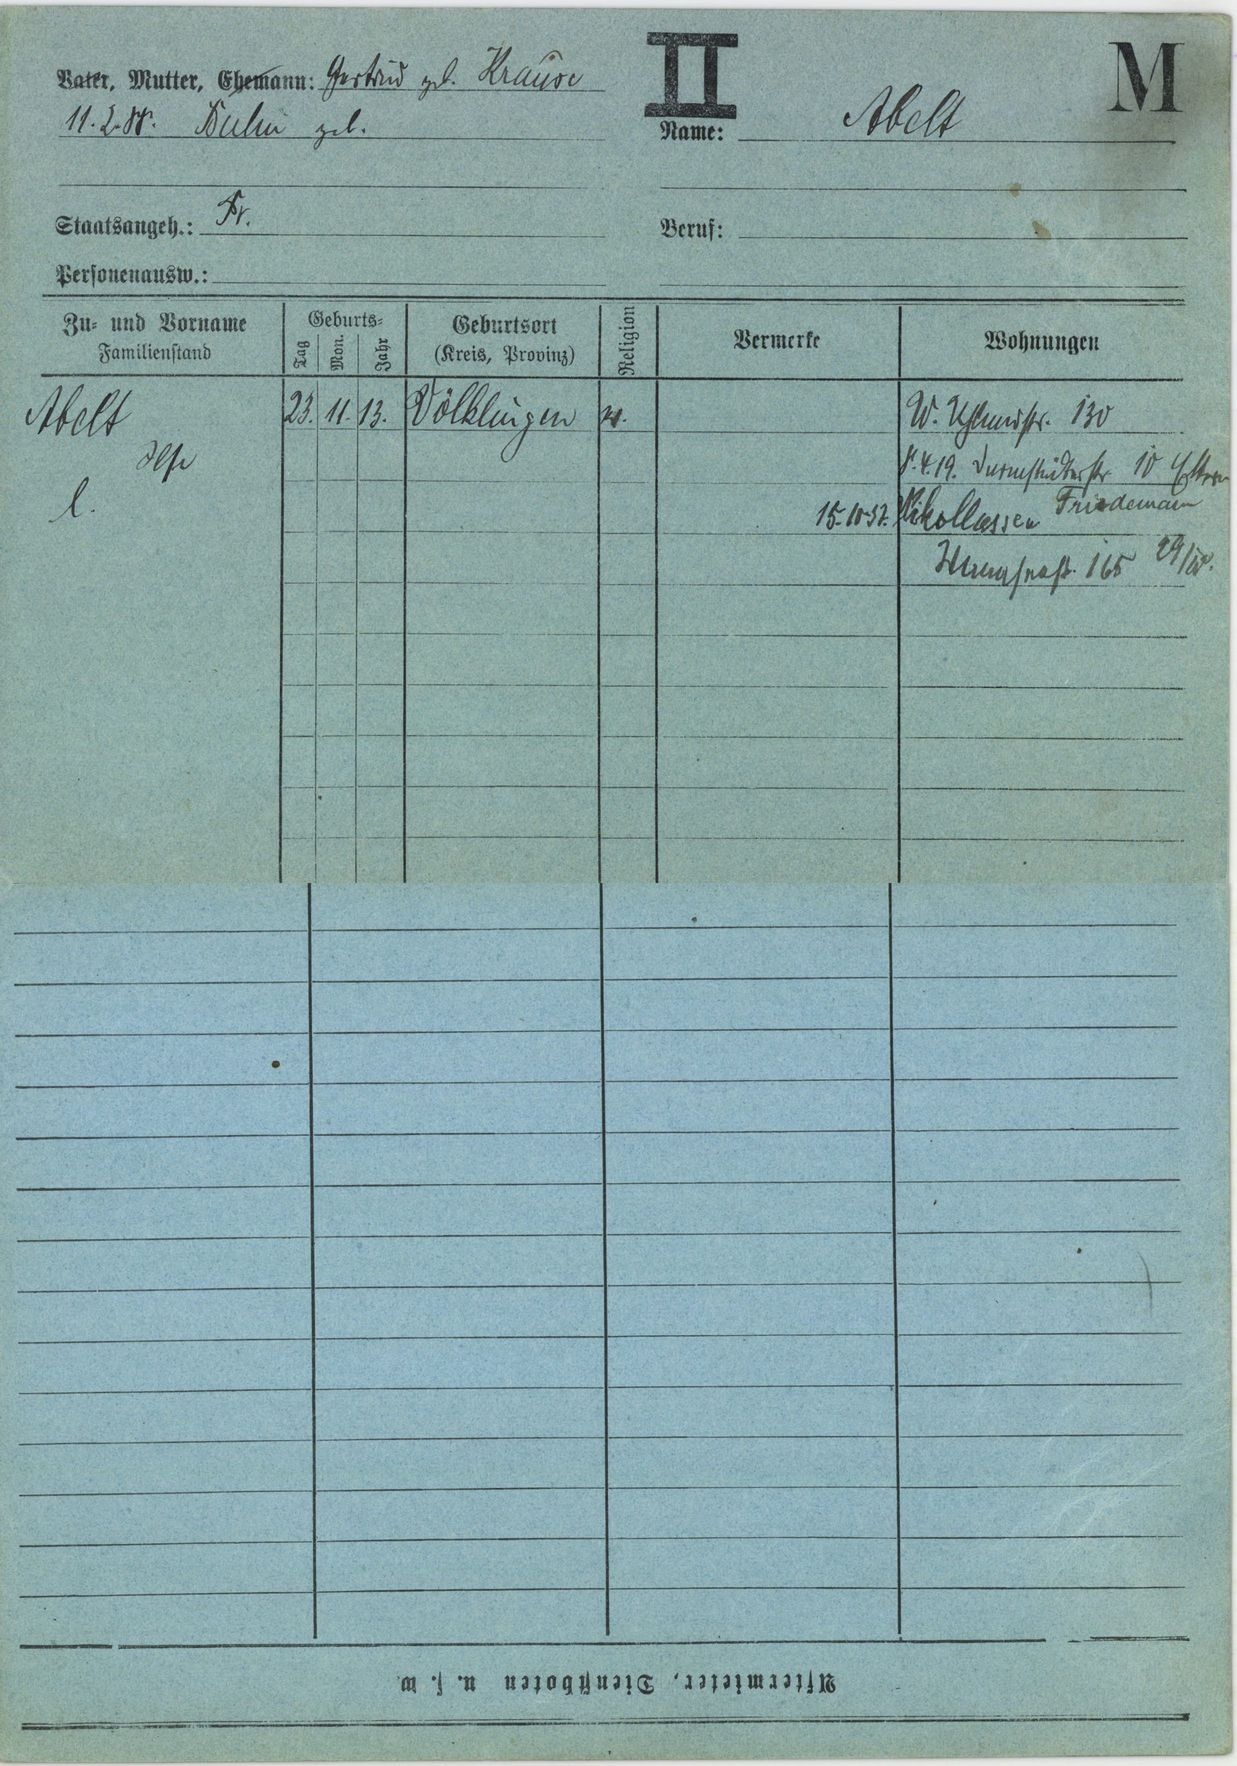
Abelt